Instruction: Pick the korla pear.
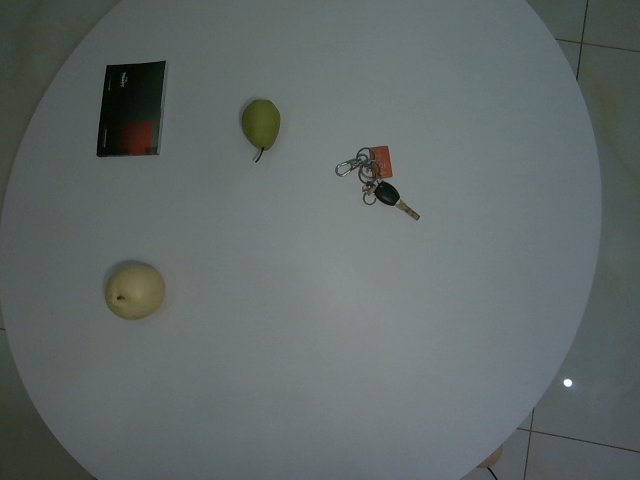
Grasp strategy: vertical